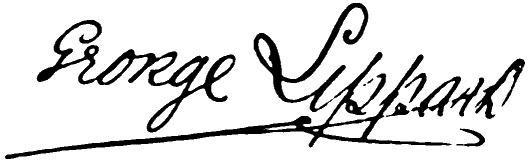
Signature of: george lippard